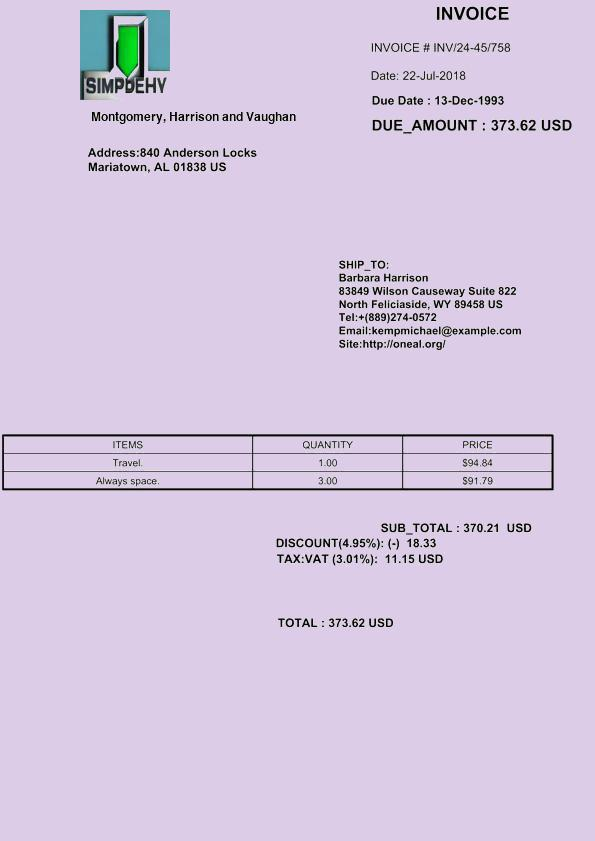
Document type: Invoice